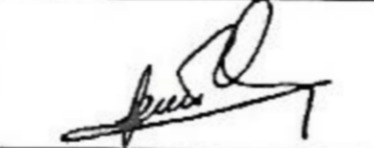
Signature of: antonio erman gonzález